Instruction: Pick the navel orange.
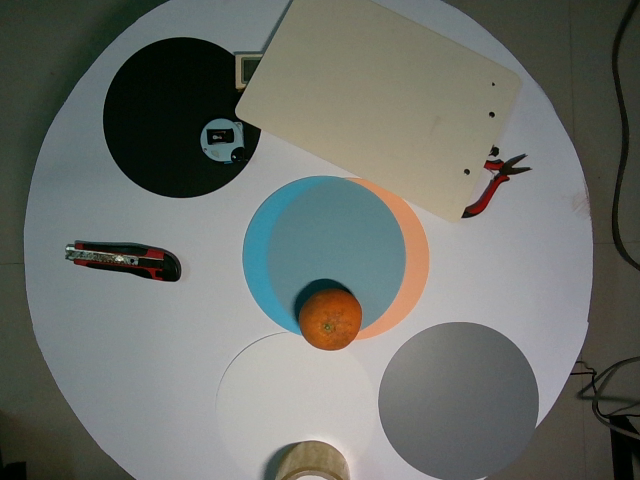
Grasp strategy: vertical